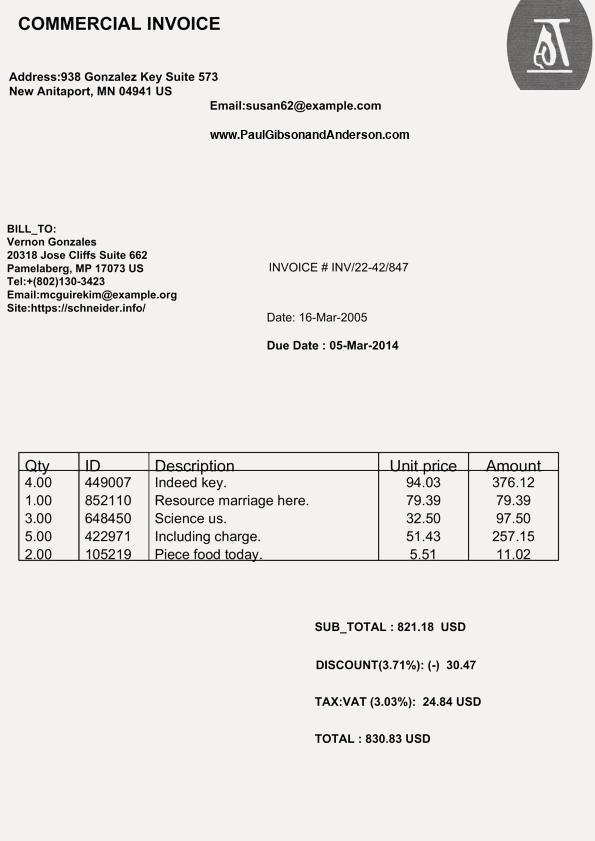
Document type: Invoice